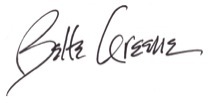
Signature of: bette greene